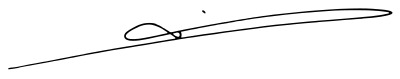
Signature of: q111263482